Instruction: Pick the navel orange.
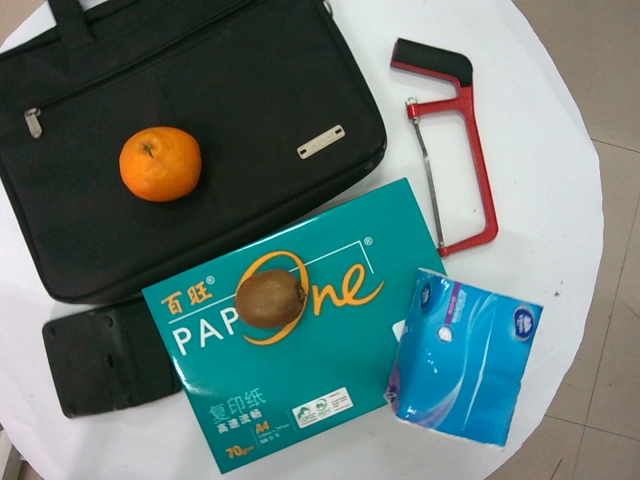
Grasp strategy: vertical